Question: What are the imaging findings?
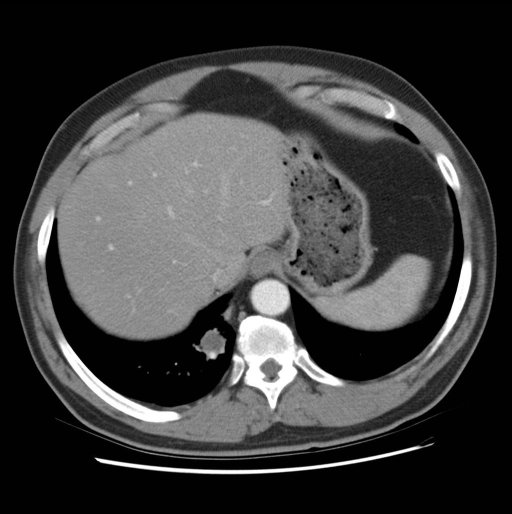
Answer: The imaging shows Non-enhanced virtual colonoscopy images demonstrate a soft tissue density mass within the right lower lobe.

Intravenous contrast enhanced CT of the chest demonstrates a well-defined mass within the right lower lobe with an arterial supply arising from the abdominal aorta.  Lung window images demonstrate no air-filled bronchi within the mass.

3D reconstructed image from the Vitrea workstation demonstrates the mass within the right lower lobe adjacent to the right hemi-diaphragm. Intravenous contrast enhanced CT of the chest demonstrates a well-defined mass within the right lower lobe with an arterial supply arising from the abdominal aorta. Lung window images demonstrate no air-filled bronchi within the mass..